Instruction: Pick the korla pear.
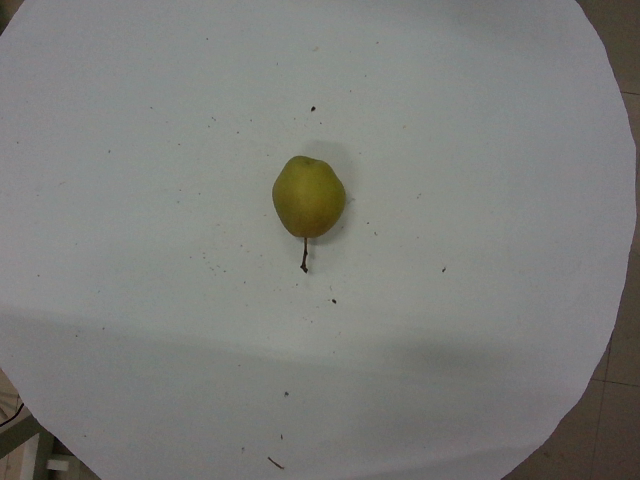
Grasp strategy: vertical